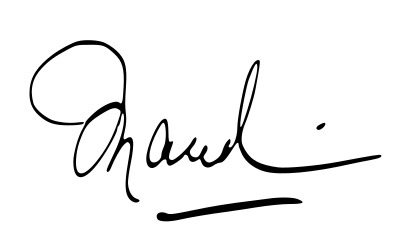
Signature of: maud of wales